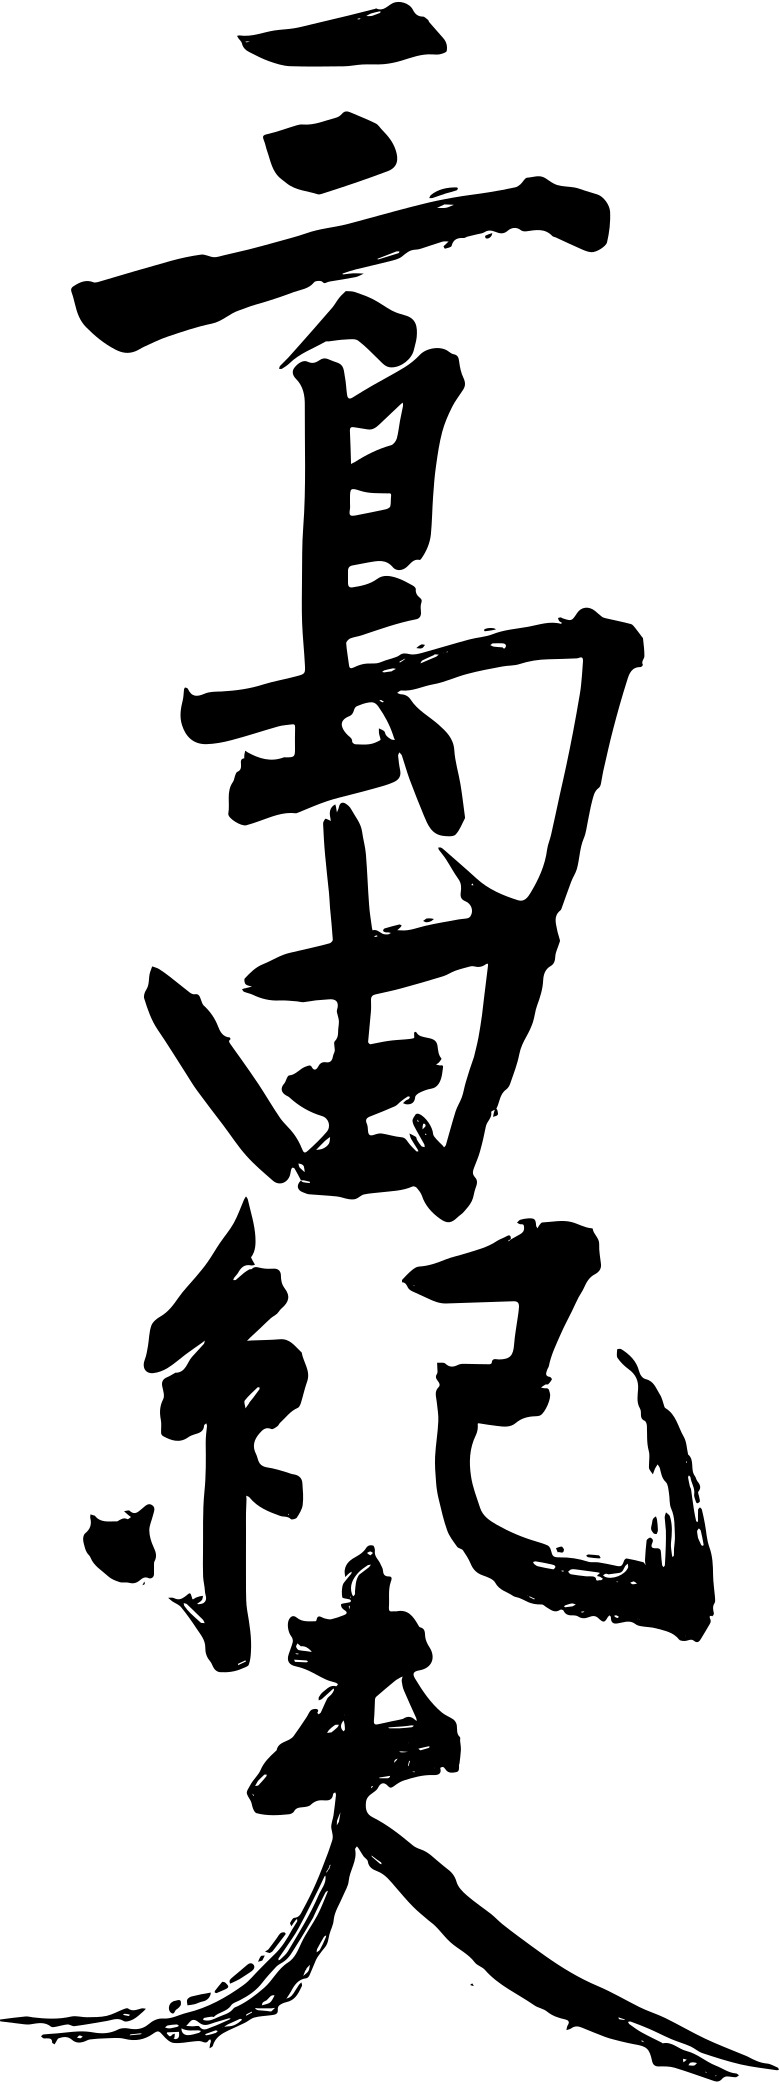
Signature of: yukio mishima